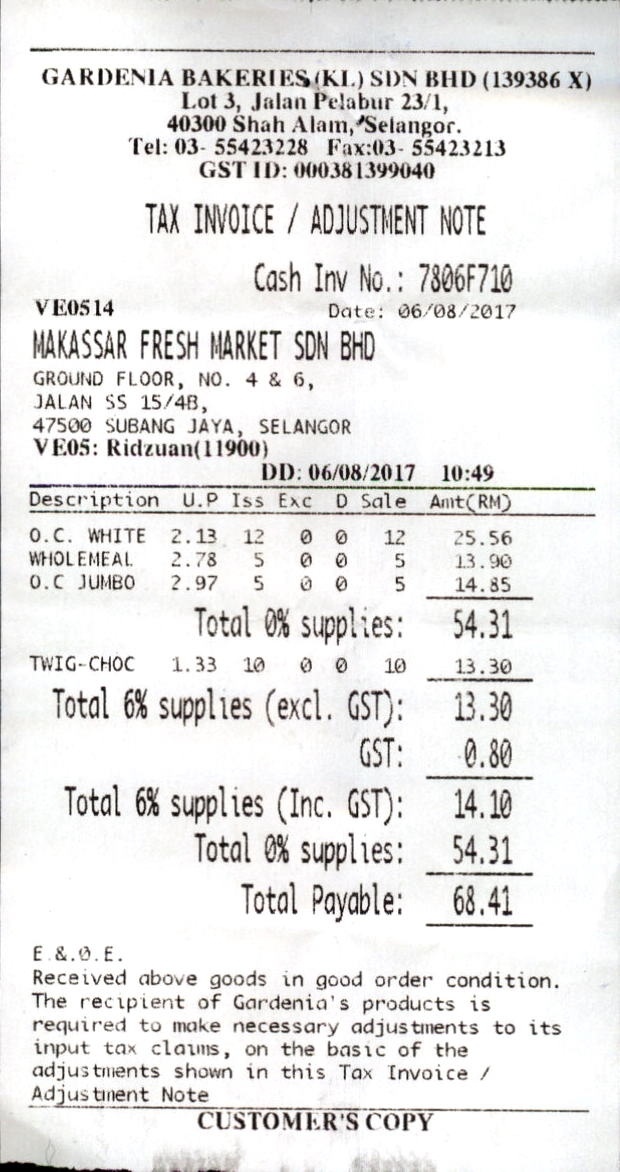
GARDENIA BAKERIES (KL) SDN BHD (139386 X)
LOT 3, JALAN PELABUR 23/1,
40300 SHAH ALAM, SELANGOR.
TEL: 03- 55423228
GST ID: 000381399040
TAX INVOICE / ADJUSTMENT NOTE
CASH INV NO.: 7806F710
VE0514
DATE: 06/08/2017
MAKASSAR FRESH MARKET SDN BHD
GROUND FLOOR, NO. 4 & 6,
JALAN SS 15/4B,
47500 SUBANG JAYA, SELANGOR
VE05: RIDZUAN(11900)
DD: 06/08/2017
10:49
DESCRIPTION
U.P
D
AMT(RM)
O.C. WHITE
2.13
12
0
0
12
25.56
WHOLEMEAL
2.78
5
0
0
5
13.90
O.C JUMBO
2.97
5
0
0
5
14.85
TOTAL 0% SUPPLIES:
54.31
TWIG-CHOC
1.33
10
0
0
10
13.30
TOTAL 6% SUPPLIES (EXCL. GST):
13.30
GST:
0.80
TOTAL 6% SUPPLIES (INC. GST):
14.10
TOTAL 0% SUPPLIES:
54.31
TOTAL PAYABLE:
68.41
E.&.0.E.
RECEIVED ABOVE GOODS IN GOOD ORDER CONDITION.
THE RECIPIENT OF GARDENIA'S PRODUCTS IS
REQUIRED TO MAKE NECESSARY ADJUSTMENTS TO ITS
INPUT TAX CLAIMS, ON THE BASIC OF THE
ADJUSTMENTS SHOWN IN THIS TAX INVOICE /
ADJUSTMENT NOTE
CUSTOMER'S COPY
FAX:03- 55423213
ISS
EXC
SALE